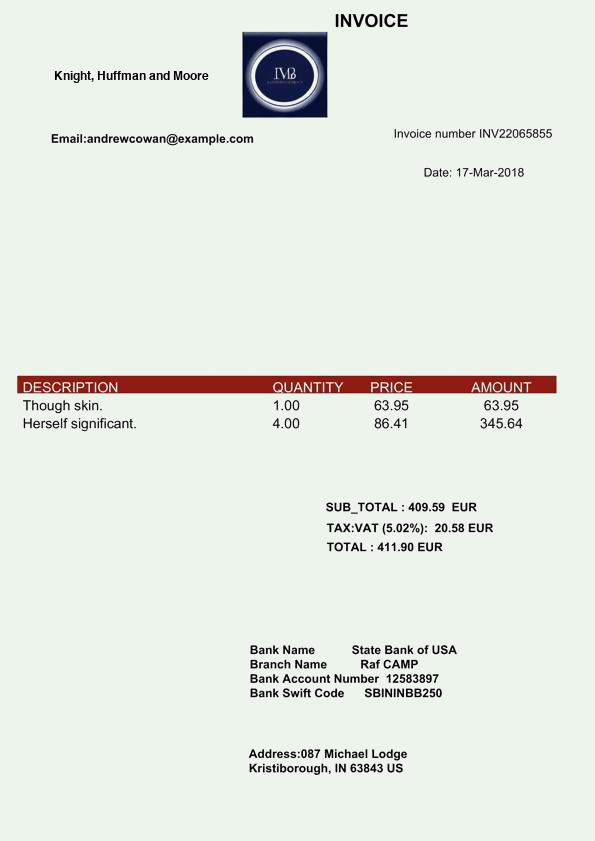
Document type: Invoice